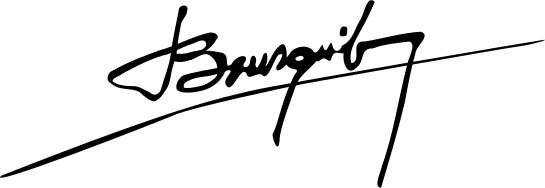
Signature of: habib bourguiba